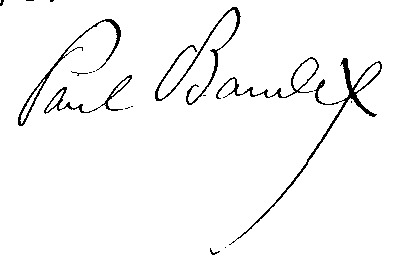
Signature of: paul jacques aimé baudry